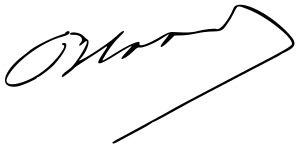
Signature of: bautista saavedra